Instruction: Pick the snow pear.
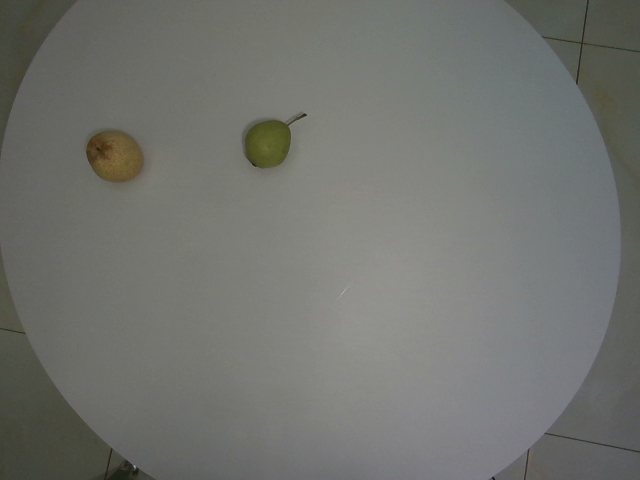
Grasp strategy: vertical